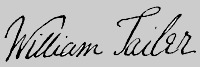
Signature of: william tailer